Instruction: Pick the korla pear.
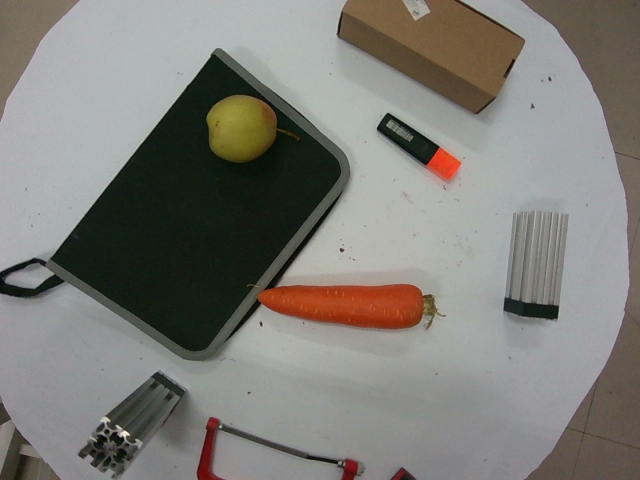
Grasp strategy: vertical